Question: What jurisdiction, city, or county is the document associated with?
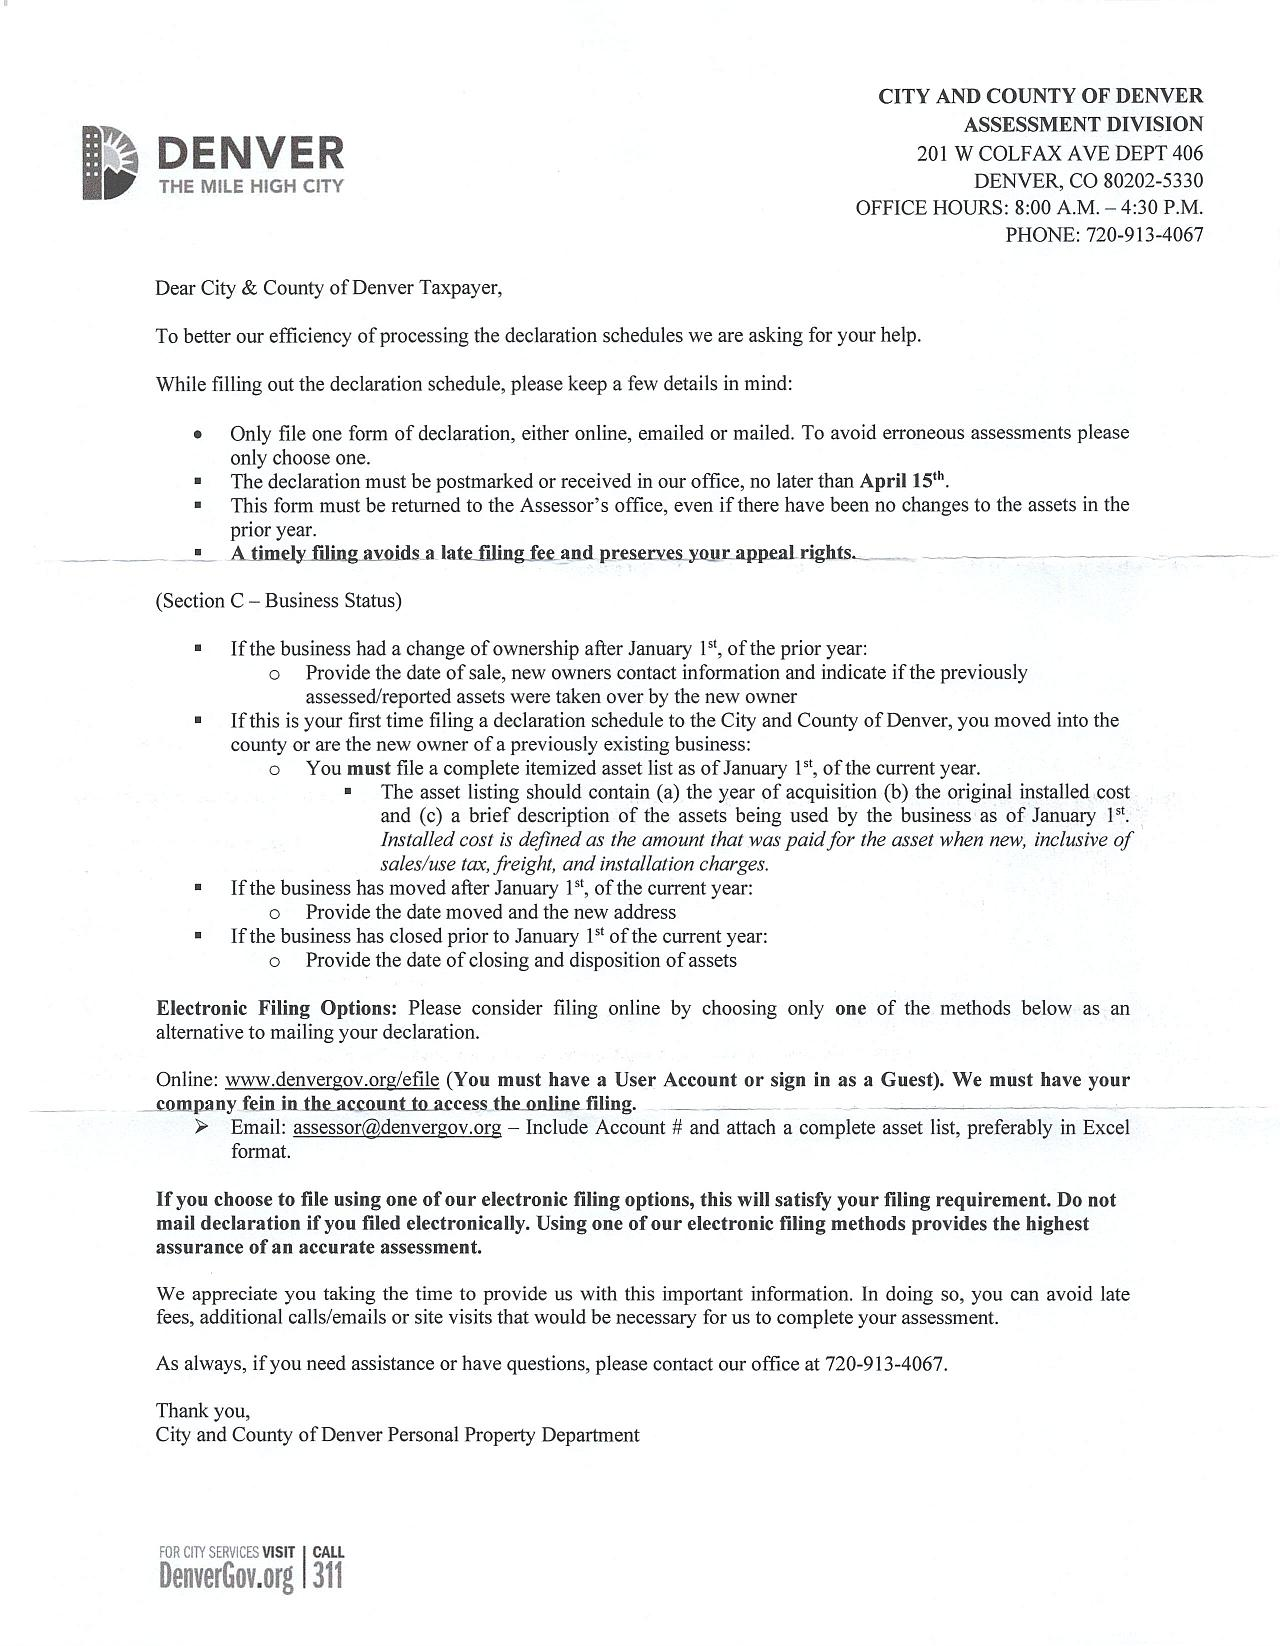
Answer: "City and County of Denver"